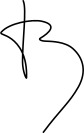
Signature of: didier tabuteau